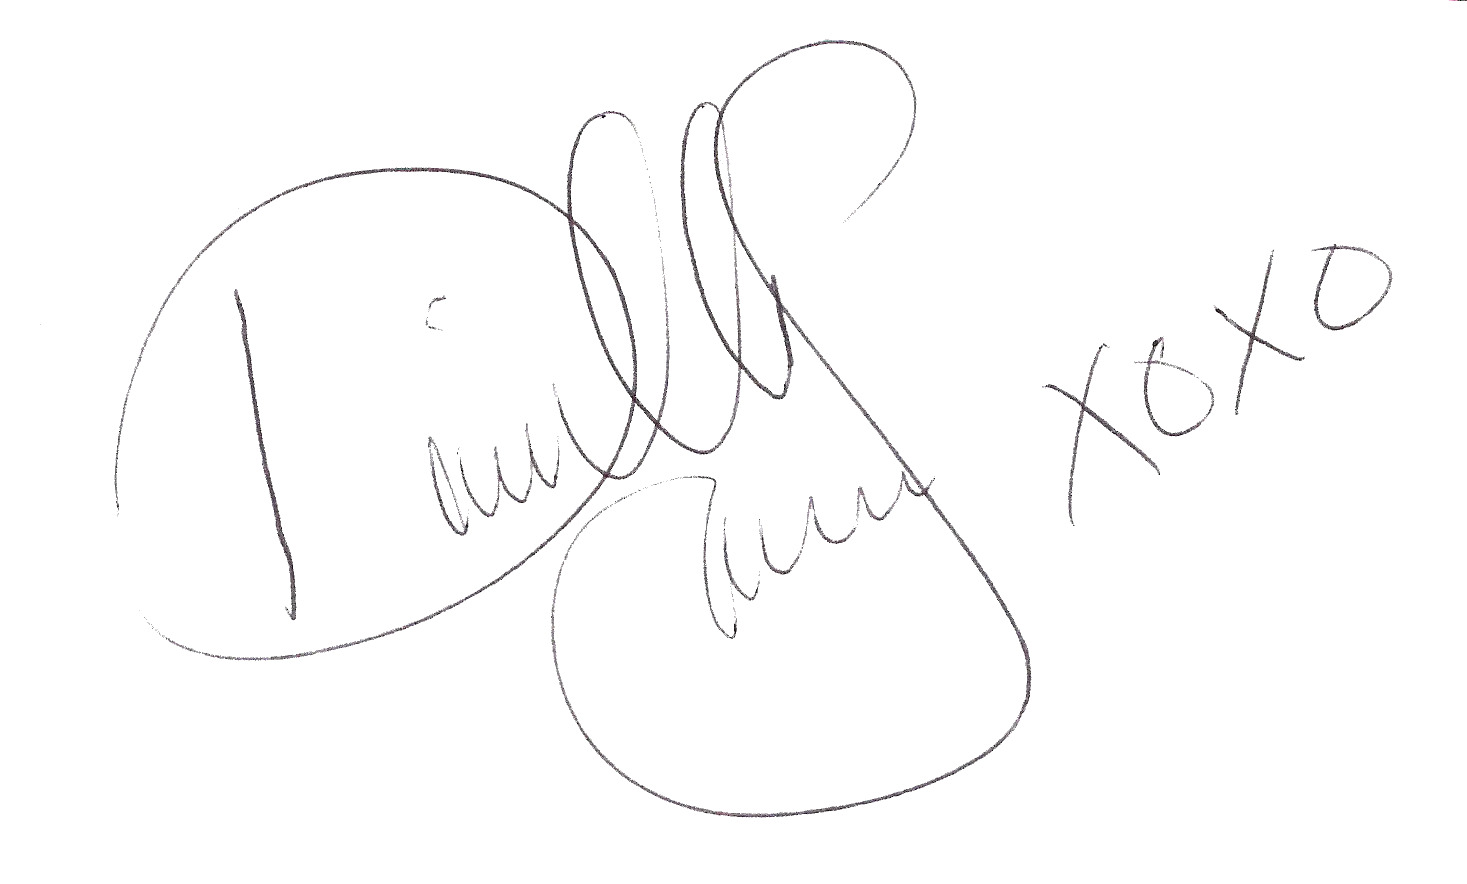
Signature of: danielle savre